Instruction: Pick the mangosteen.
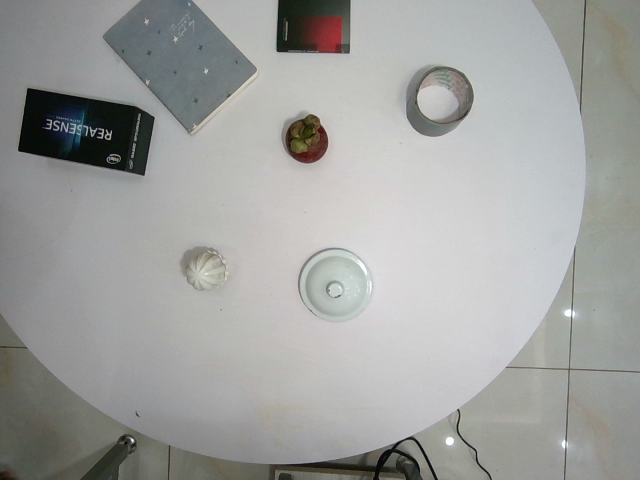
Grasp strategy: vertical